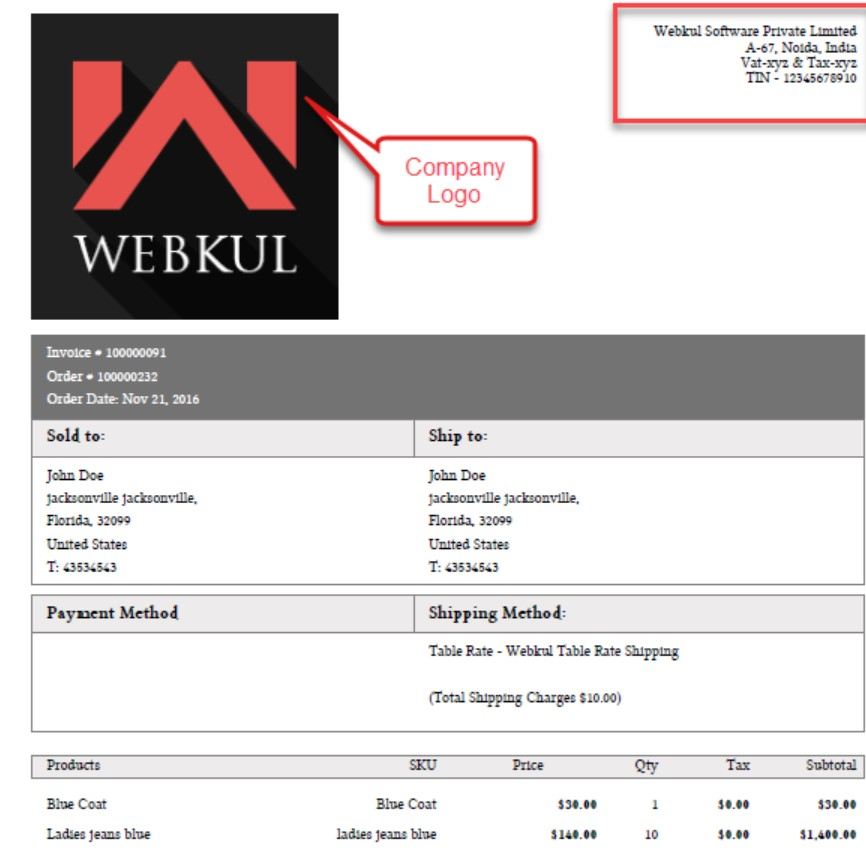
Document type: Invoice